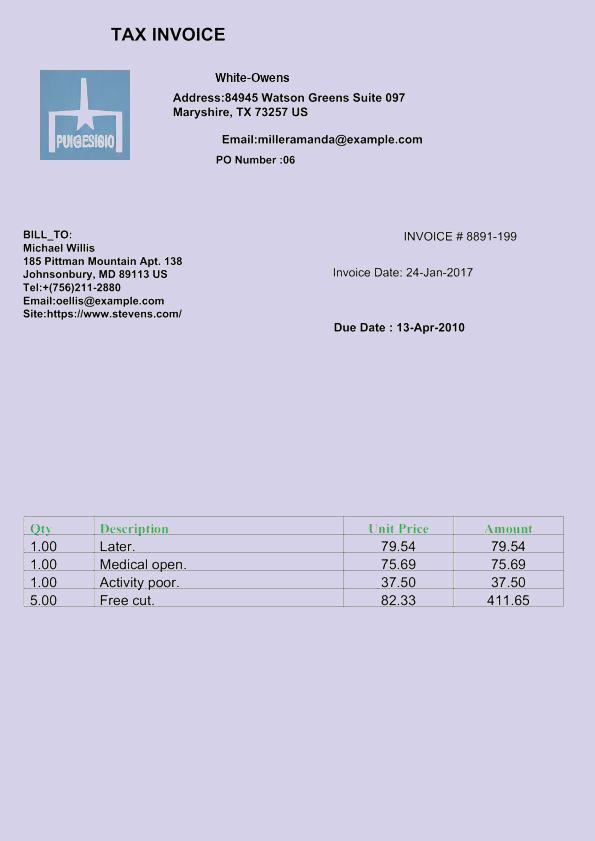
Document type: Invoice